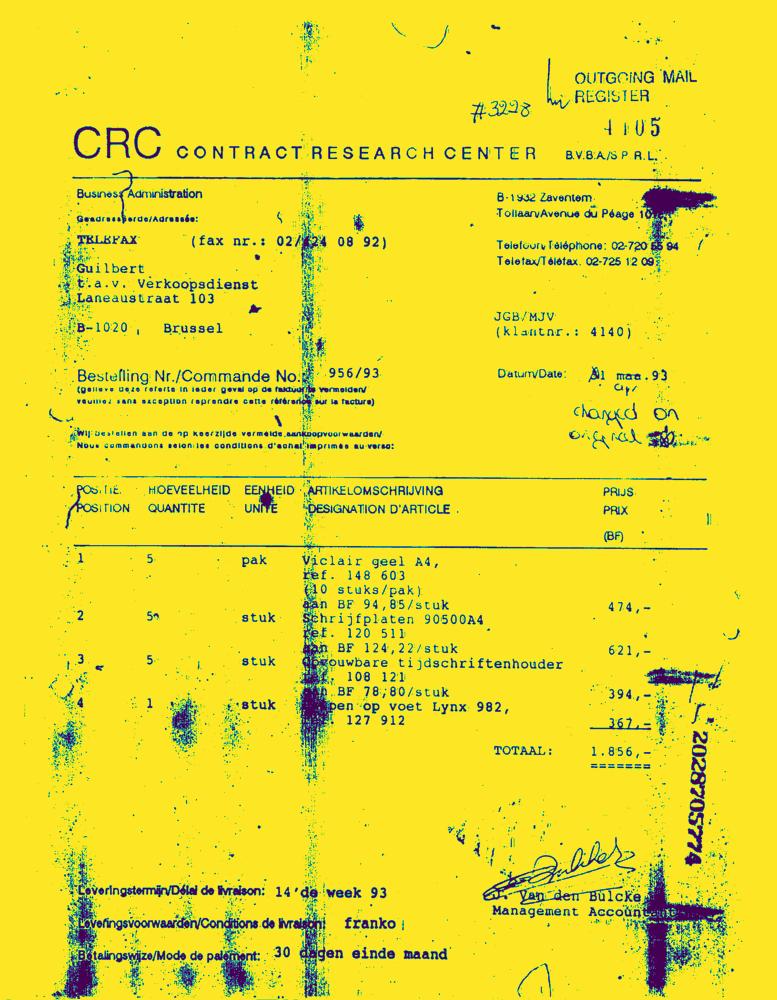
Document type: Invoice-Doc